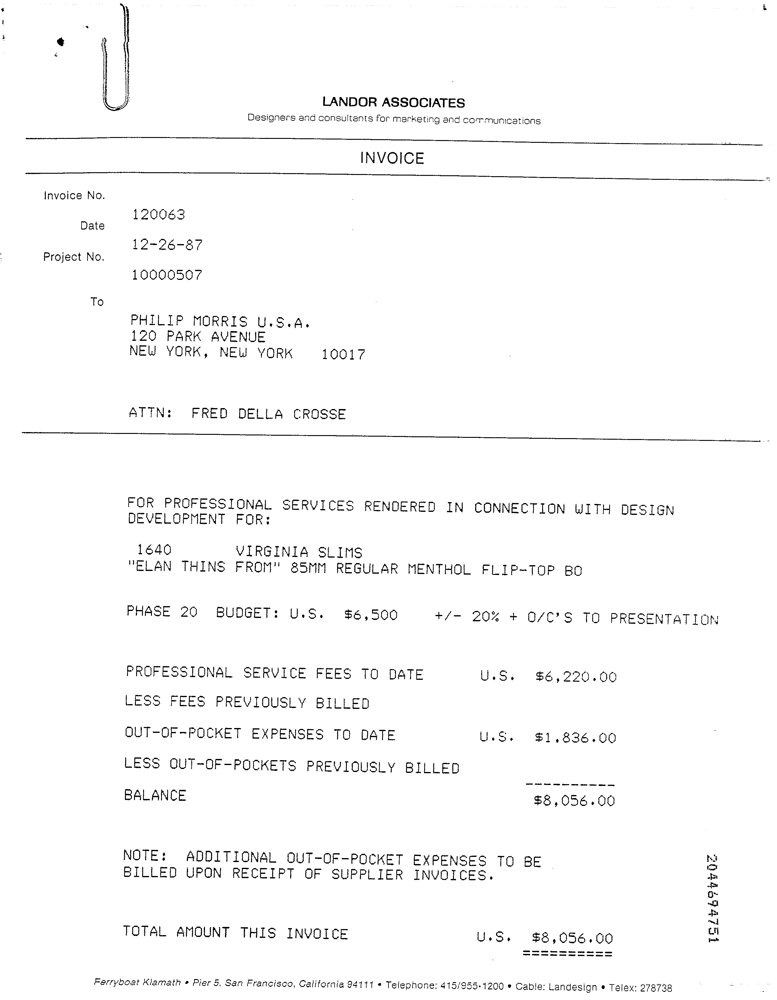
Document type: Invoice